Question: Explain the disease:
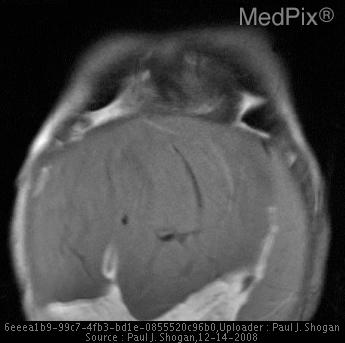
Answer: The disease is discussed as: Lesions/Condition: Autosomal Recessive Polycystic Kidney Disease

Discussion:

Autosomal recessive polycystic kidney disease (ARPKD) is a disease of tubular ectasia and fibrosis, affecting both the kidneys and liver,  presenting in infancy and childhood.  The frequency has been reported as between one in 6,000 and one in 55,000 births, and the gene responsible for ARPKD has been linked to the short arm of chromosome 6.

In the kidney, ARPKD manifests as nonobstructive collecting duct ectasia. Usually affecting both kidneys, the kidneys are enlarged, and the collecting ducts are dilated, elongated, and fibrosis develops in the renal interstitium.  Clinically, this is manifested as hypertension, diminished urinary concentrating ability, and renal insufficiency and/or failure requiring dialysis or renal transplantation.  Severe renal disease predominates in the very young infant, and may be seen in utero accompanied by oligohydramnios from decreased fetal urine production, with resultant pulmonary hypoplasia, and many infants die shortly after birth.  For those patients with mild renal involvement most will develop some degree of renal insufficiency, and some will progress to renal failure.

Liver disease is inevitably found in patients with ARPKD, with variable severity, involving the bile ducts and portal tracts.  The bile ducts are abnormally formed, increased in number, and dilated, and the portal tracts are enlarged and fibrotic. This pattern is known as congenital hepatic fibrosis, and is always present in ARPKD, although is not by itself diagnostic of the disease.  Generally, the liver is not enlarged, the hepatic parenchyma is normal, and there is normal hepatocellular function.  The hepatic involvement is progressive, with patients commonly presenting between the ages of 5 and 13 years with resultant portal hypertension, splenomegaly, varices, and gastroesophageal hemorrhage. Interestingly, when the bile ducts are macroscopically dilated, ARPKD in the liver may be indistinguishable from Caroli disease.  Further complications include ascending cholangitis, secondary to entry of nonsterile gastrointestinal contents into the dilated intrahepatic bile ducts.

Disease manifestations and clinical presentations vary considerably, and ARPKD is viewed as a spectrum of kidney and liver disease, with renal and hepatic disease inversely proportional to each other in individual patients.  Children with severe kidney disease have mild congenital hepatic fibrosis, and patients with minimal renal disease, may have no renal functional impairment, but rather progressive hepatic fibrosis leading to the development of portal hypertension.

Pathogenesis of Renal Involvement:

Renal cysts develop from epithelial proliferation along the collecting duct of the nephron.  Symmetric and circumferential epithelial proliferation results in tubular lengthening and fusiform dilatation of the collecting duct.  The result is that the function of the epithelium changes from resorptive to secretory.

Pathologic Features:

There are numerous dilated and elongated tubular structures, radially oriented relative to the renal hilum.  Obstruction is not the underlying cause of dilatation; the ‘cysts’ represent dilation and hyperplasia of the interstitial portions of the urteric bud branches that form the collecting ducts.  The kidneys are symmetrically enlarged with a preserved reniform shape, with multiple, tiny cystic spaces throughout.  The elongated, dilated collecting ducts extend from the medulla to the cortex, blurring the corticomedullary junction.

Sonography:

As the spectrum of renal involvement varies, so do the sonographic manifestations of ARPKD.  Neonates and infants with moderate to severe renal disease may demonstrate kidneys that are smoothly enlarged and diffusely echogenic, which is the result of the many interfaces between the radially arrayed dilated ducts and the ultrasound beam.  The degree of enlargement is directly proportional to the number of dilated ducts.  Additionally, numerous, 1-2 mm cystic appearing structures may be identified throughout the cortex and medulla, causing loss of the corticomedullary differentiation.  Occasionally, compressed cortex may be identified at the periphery of the kidney as a hypoechoic thin rim of parenchyma.  Macrocysts may also be evident, becoming larger and more numerous over time.  The bladder is usually small.

Those children who present secondary to portal hypertension have milder renal involvement with normal, or near normal renal function.  The kidneys may appear normal at US, or appear enlarged, echogenic, and have cysts of varying size.  Older children who have progressed to renal fibrosis and demonstrate multiple macrocysts may have sonographic findings that mimic the appearance of autosomal dominant polycystic kidney disease, blurring the diagnosis of ARPKD.

Sonographic findings of the hepatobiliary manifestations of ARPKD are also variable.  The liver displays patchy or diffusely increased echogenicity of the portal tracts, representing periportal fibrosis.  The intrahepatic biliary tree may appear normal, or conversely numerous, dilated intrahepatic biliary ducts may be identified.  As patients develop severe portal hypertension, enlarged splenic and portal veins may be demonstrated, and the liver and spleen may become enlarged.  Sonographic evaluation of the portal and splenic veins for direction of flow may assess the progression of portal hypertension.

Treatment:

Treatment for ARPKD consists of symptomatic management of the sequelae of the disease, such as the control of systemic hypertension with appropriate medication.  Renal failure is treated with dialysis or renal transplantation.  Treatment of the hepatobiliary manifestations of ARPKD consist primarily of controlling variceal bleeding.  Ascending cholangitis is also a possible complication, and prompt management is important.